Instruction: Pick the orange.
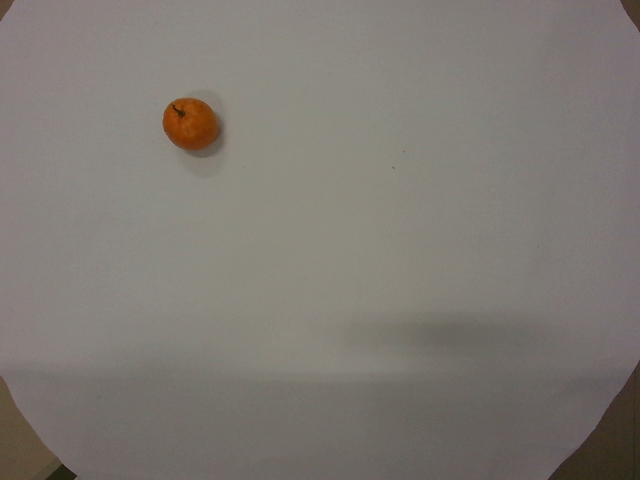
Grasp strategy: vertical